Identify and extract the amount in words, amount in numbers, payee name, cheque date, and bank name from the image.
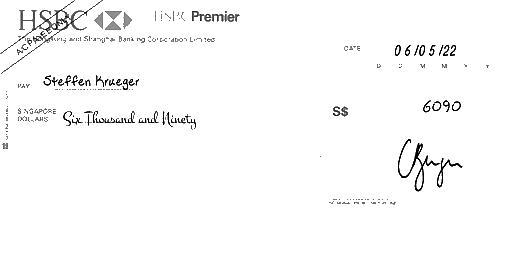
amt_in_words: Six Thousand and Ninety
amt_in_figures: 6090
payee_name: Steffen Krueger
bank_name: HSBC
cheque_date: 06/05/22